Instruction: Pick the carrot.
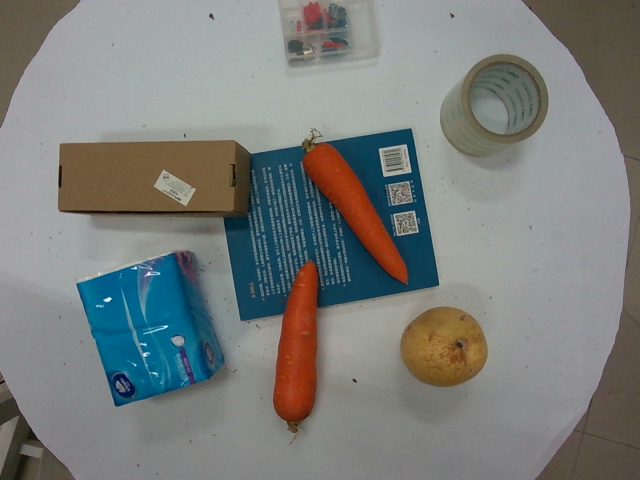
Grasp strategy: vertical